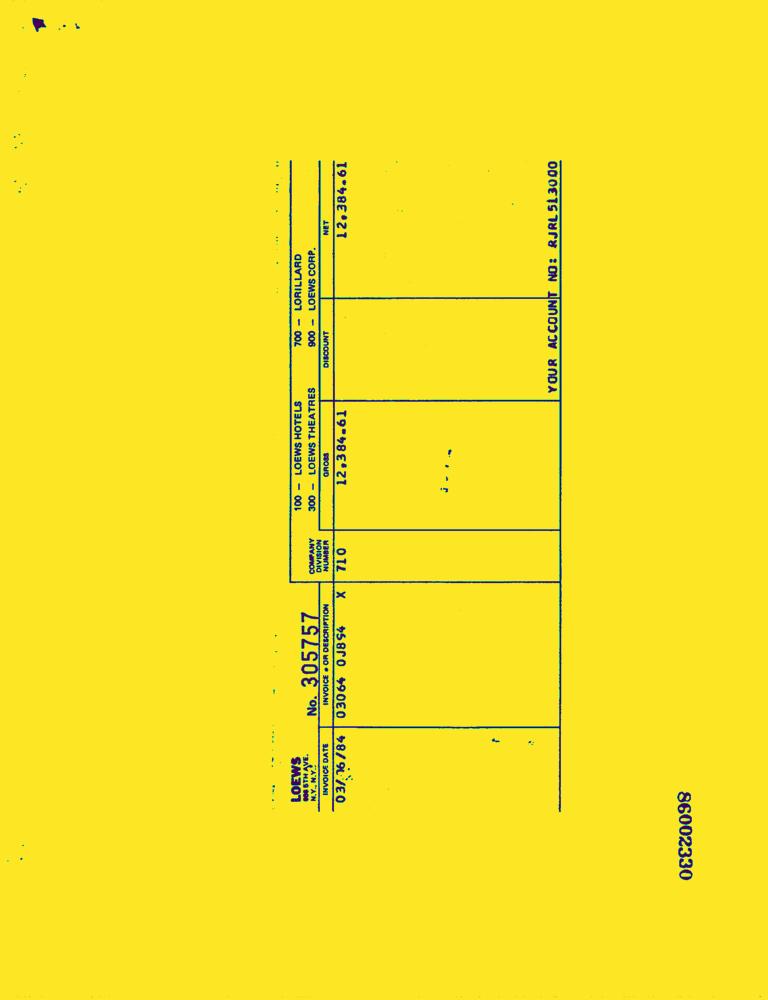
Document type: Invoice-Doc